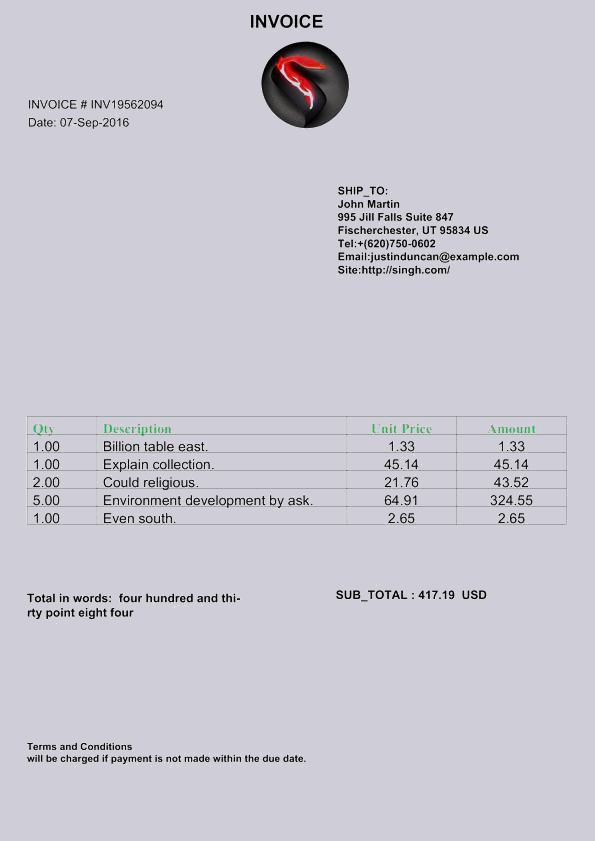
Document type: Invoice